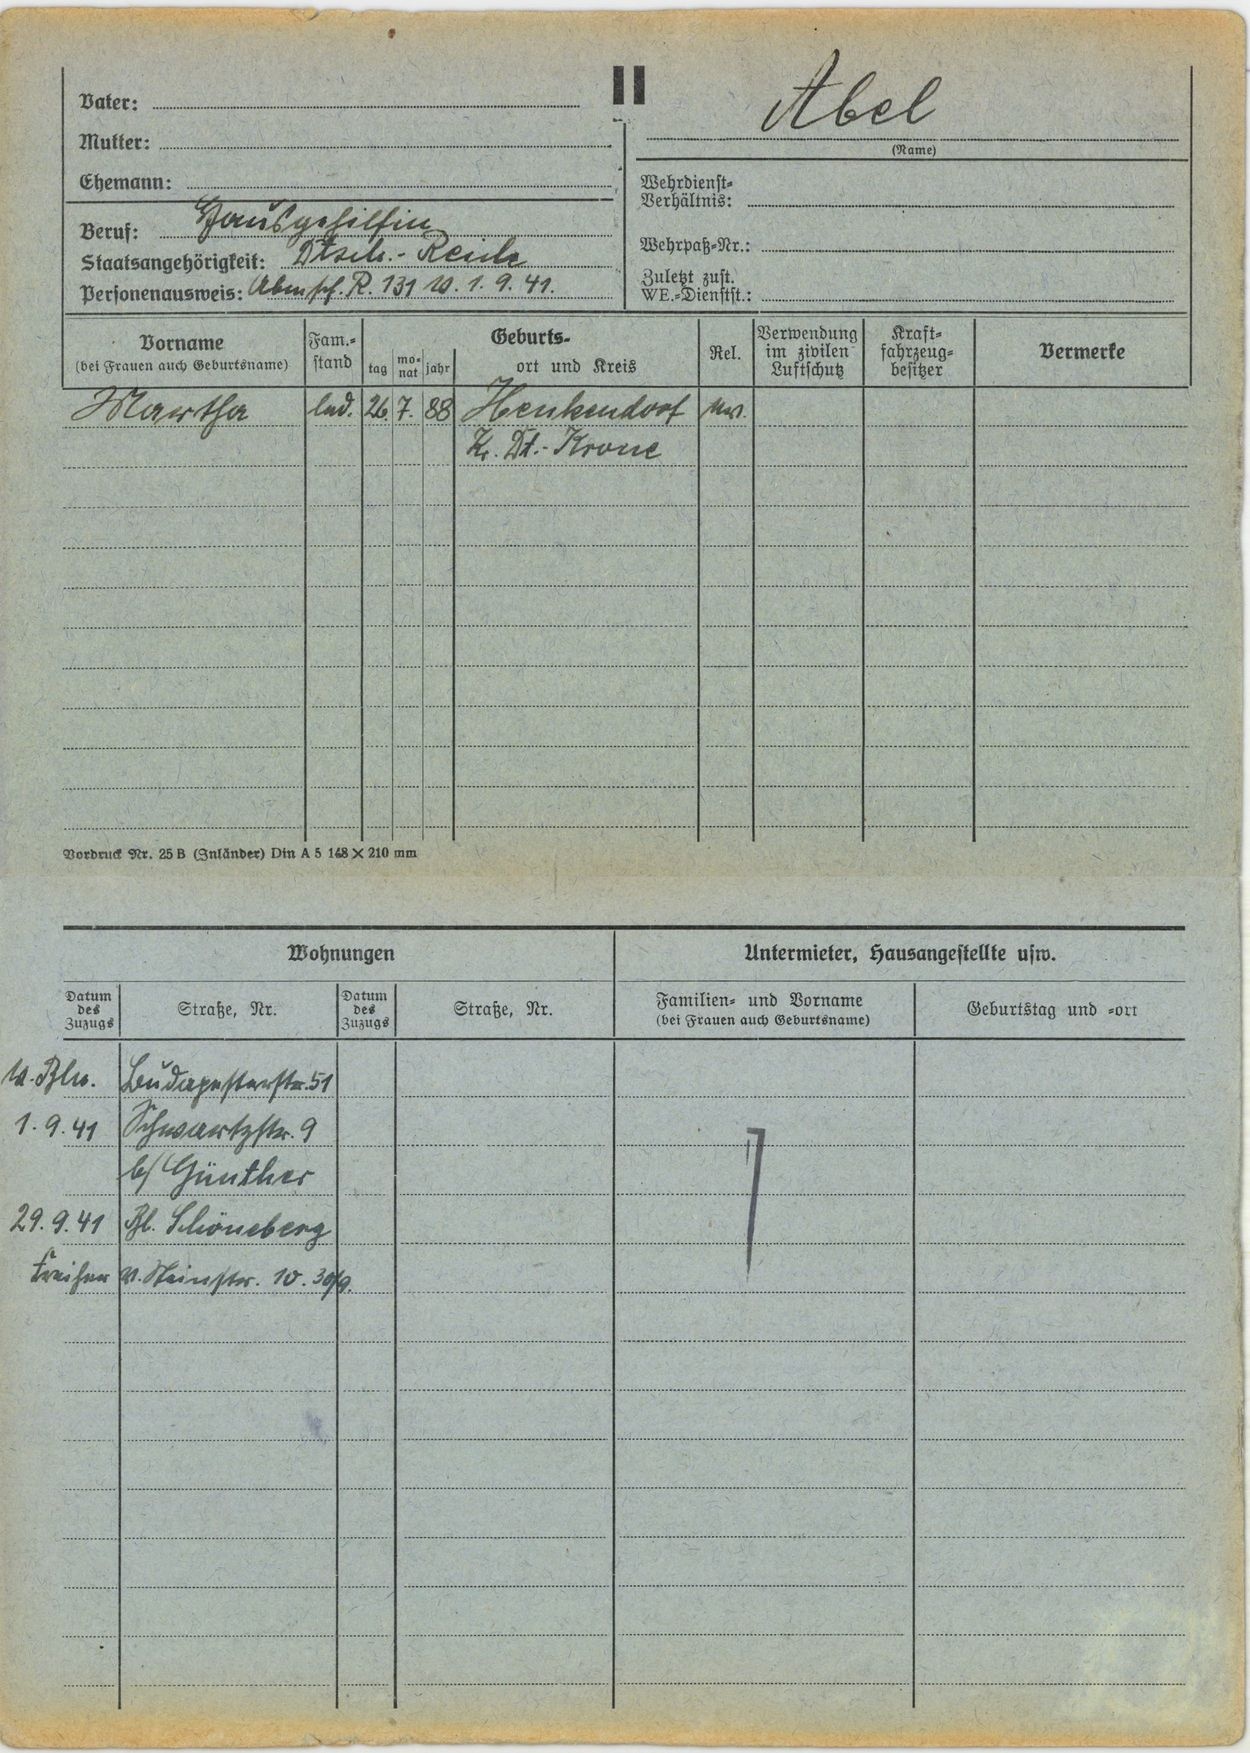
Abel